Question: Explain the disease:
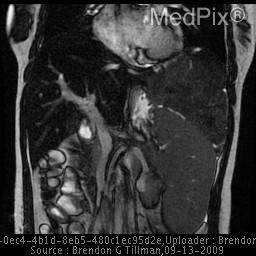
Answer: The disease is discussed as: Hepatic adenoma is a rare benign liver tumor that occurs in patients that take oral contraceptives, anabolic steroids or have glycogen storage disease.  These tumors are usually 5-10 cm in size, have a capsule and are made up of benign hepatocytes.

On CT, hepatic adenomas usually are well defined and hypoattenuating.  They demonstrate early enhancement.  On MRI, hepatic adenomas can be hyperintense, hypointense or isointense on T1.  On T2 they are isointense to hyperintense.  Early arterial enhancement is seen with the lesion appearing isointense on delayed images.

Differential diagnosis includes focal nodular hyperplasia, fibrolamellar hepatocellular carcinoma and hypervascular metastatic disease. Focal nodular hyperplasia is typically isointense on T1 and T2 images.  There is also early enhacment seen.  However, a central scar is usually seen in FNH and not in hepatic adenomas.  Fibrolamellar HCC is usually large, heterogeneous, and contains calcificaltions.  Lymphadenopathy is seen in majority of patients.  In metastatic disease, there are usually multiple lesions that are T1 hypointense, T2 markedly hyperintense.  Fat and hemorrhage is common in adenomas but rare in metastases.

Treatment of hepatic adenomas is controversial.  It usually involves cesation of oral contraceptives.  Some literature advocates removal of the lesion due to risk of hemorrhage and malignant transformation.